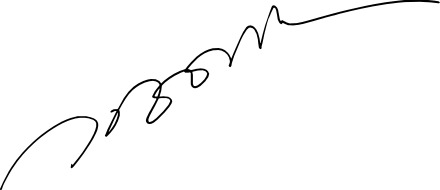
Signature of: jung ryeo won